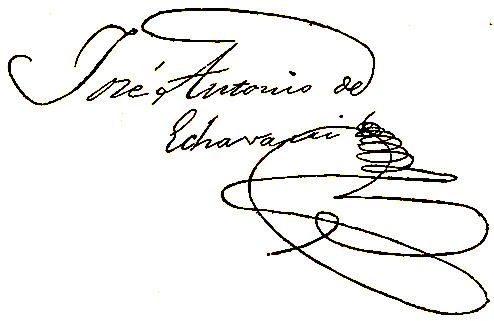
Signature of: josé antonio de echávarri